Question: What tax district, tax-rate area, or tax area code is specified in the document?
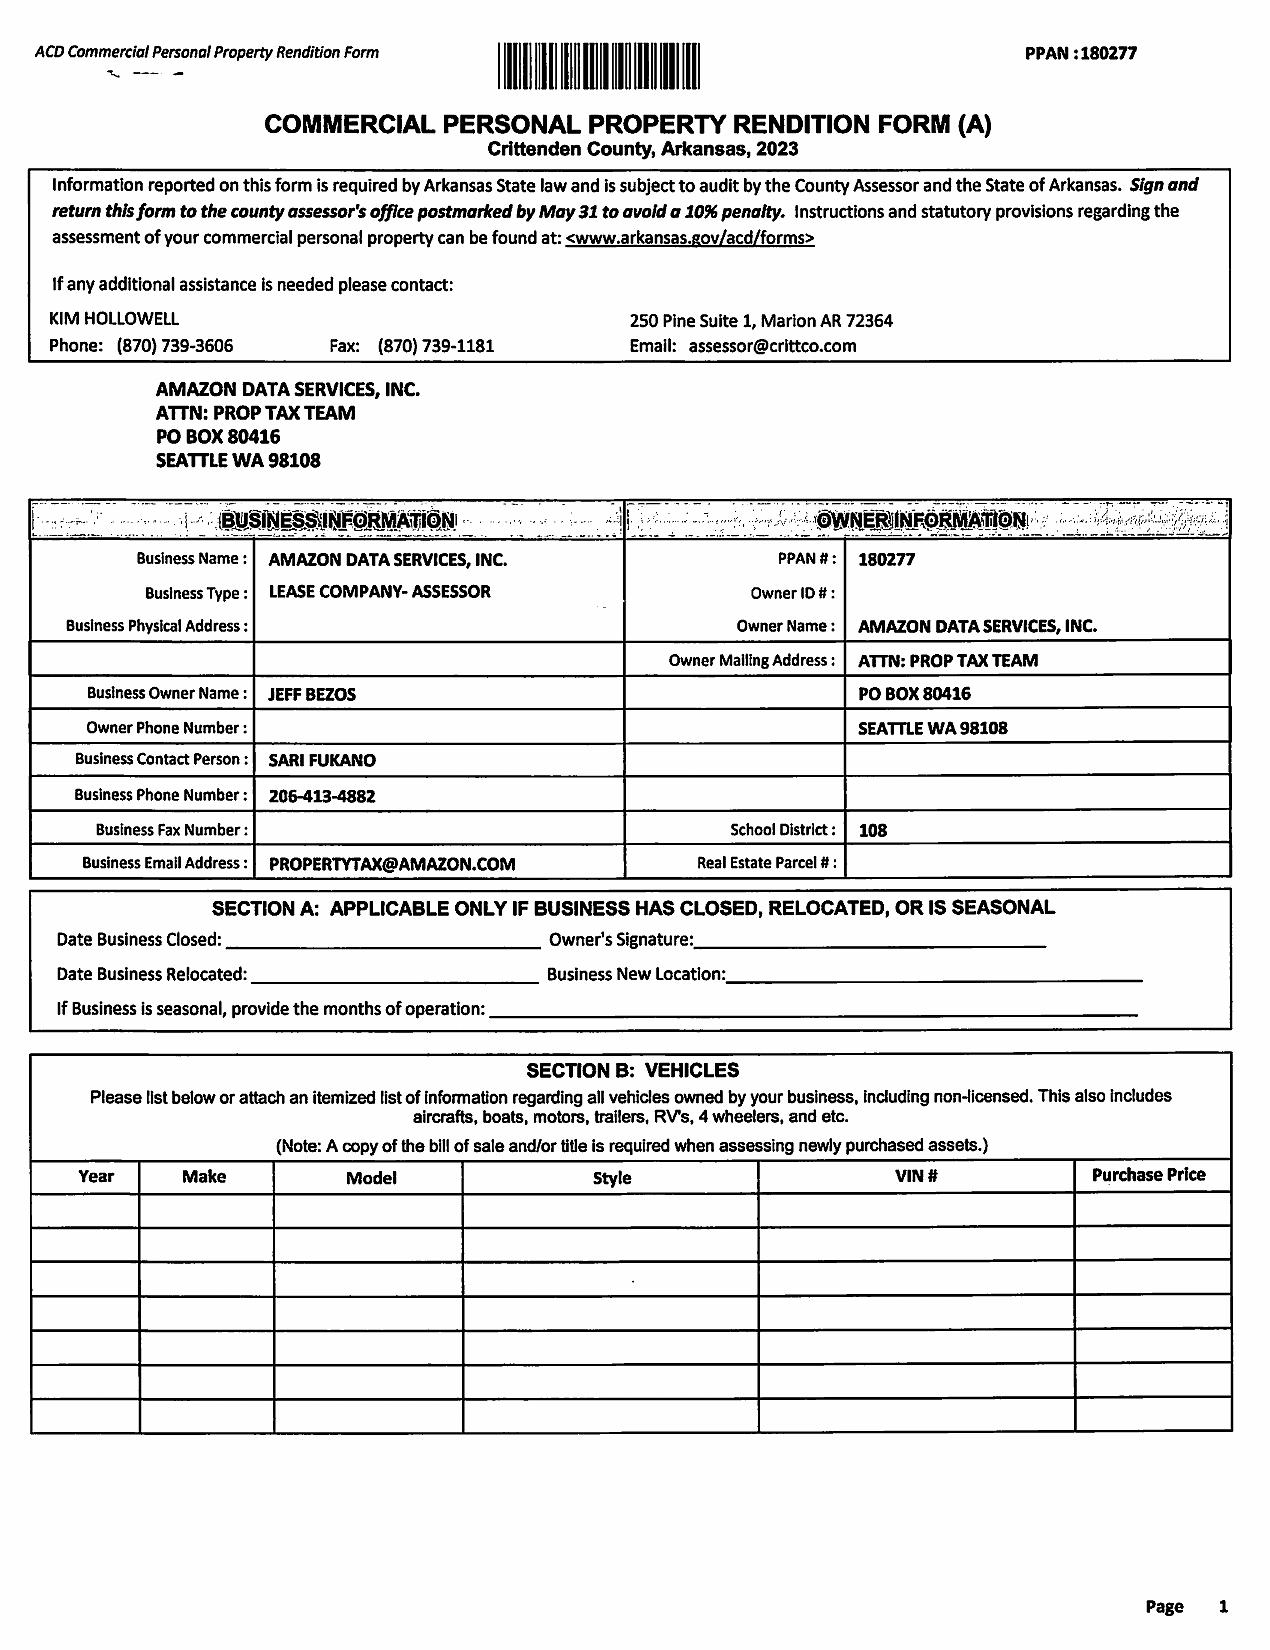
Answer: "108"